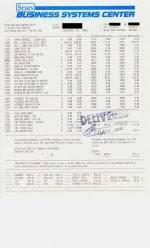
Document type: Invoice